Question: Explain the disease:
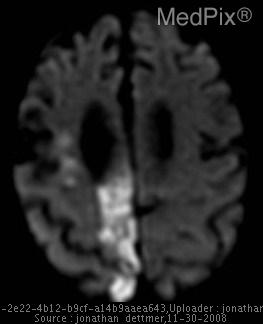
Answer: The disease is discussed as: Patients who have sustained PCA strokes present with an interesting and diverse spectrum of neurologic symptoms.  The most common long-term sequelae of PCA strokes are visual and sensory deficits.  In general, patients with PCA distribution strokes exhibit less overall chronic disability than those with anterior cerebral, middle cerebral, or basilar artery infarctions.

Ischemic strokes occur when blood cannot flow to cerebral structures.  Neuron metabolism tolerates a brief period of interrupted oxygen and glucose delivery.  Cell death is imminent after approximately 6 minutes of halted blood circulation.  Large cortical neurons are especially sensitive to ischemia.  Infarcts include a central area, or umbra, of highly concentrated cell death, surrounded by a penumbra of tissue containing stunned cells that may recover, assuming circulation is reestablished or produced through nearby collaterals.

The right and left PCA vessels are formed from bifurcation of the basilar artery near the junction of the pons and midbrain over the ventral aspect of the brainstem and each PCA is divided into four segments (P1-P4)
P1: extends from origin of the PCA to the posterior communicating artery (PCOM)
P2: includes from junction with PCOM to its major branch, the lateral posterior choroidal artery, which supplies the posterior thalamus
P3/P4: distal segments of the PCA whose branches circulate blood to cortical regions, most importantly the undersurface of the temporal lobe, the posterior 1/3 of the interhemispheric surface, occipital pole, visual cortex, and splenium of the corpus callosum.

Anatomic localization of the point of vascular occlusion in the PCA infarcts may be simplified into (1) DEEP or PROXIMAL PCA strokes, causing ischemia in the thalamus and/or midbrain (regions supplied by P1 and P2), as well as in the cortex (regions supplied by P3 and P4); and (2) SUPERFICIAL or DISTAL PCA strokes, involving only cortical structures (P3,P4 branch areas)

Patients with PCA infarcts present with symtptoms such as:
- acute vision loss
- confusion
- new onset posterior cranium headache
- paresthesias
- limb weakness
- dizziness
- nausea
- memory loss
- language dysfunction

The most common examination finding is a homonymous visual field cut, usually a complete hemianopia, caused by a lesion in the contralateral occipital lobe.

Deep or proximal PCA infarcts involve portions of the thalamus and midbrain.  Thalamic lesions result in contralateral face and limb sensory loss.  The midbrain cerebral peduncle carries corticospinal tract fibers that decussate caudally in the brainstem.  A peduncle lesion is associated with contralateral motor weakness.  Large or bilateral PCA infarcts that involve thalamus, temporal, and/or parietal-occipital lobes often result in a spectrum of possible findings (neuropsychologic deterioration and memory, language, or visual-cognitive dysfunction)

Major etiologies of PCA infarction include cardiac embolism, vertebrobasilar disease, and PCA atherothrombosis.

http://rad.usuhs.mil/medpix/medpix.html?mode=single&recnum=3748&table=card&search=vascular+map#top
http://www.ncbi.nlm.nih.gov/entrez/query.fcgi?db=PubMed&cmd=Display&dopt=pubmed_pubmed&from_uid=10773642